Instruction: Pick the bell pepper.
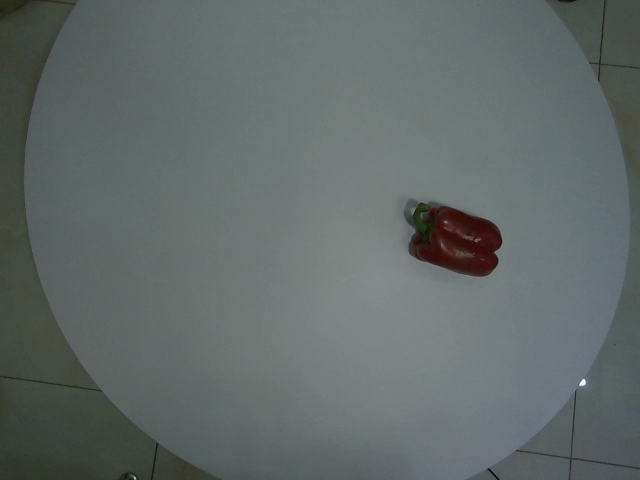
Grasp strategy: vertical